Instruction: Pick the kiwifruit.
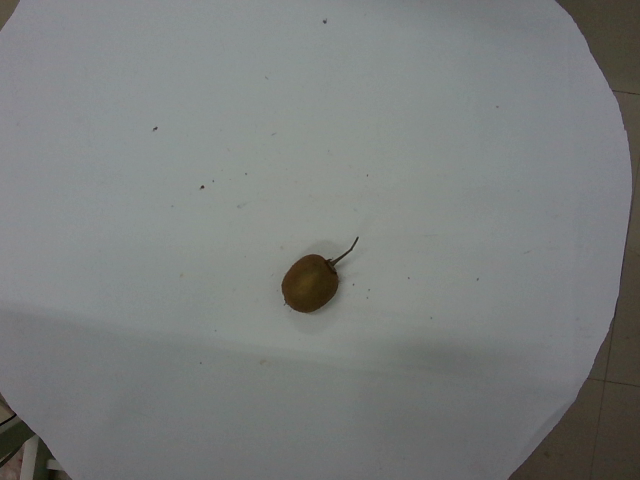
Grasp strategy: vertical